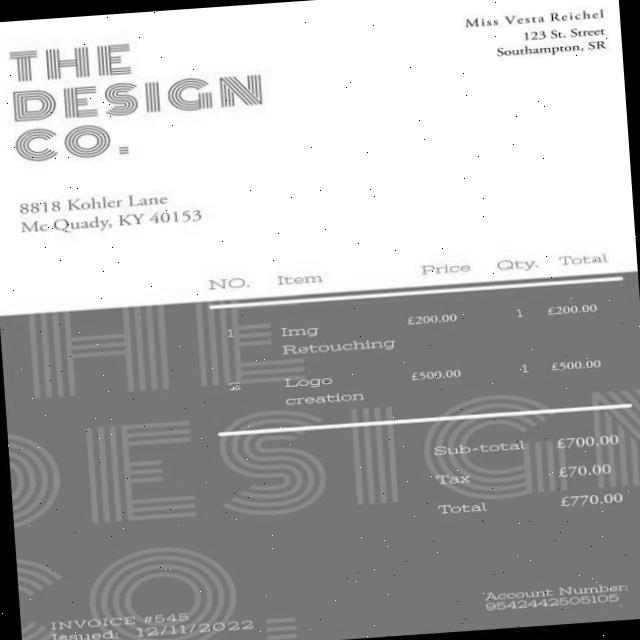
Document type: Invoice